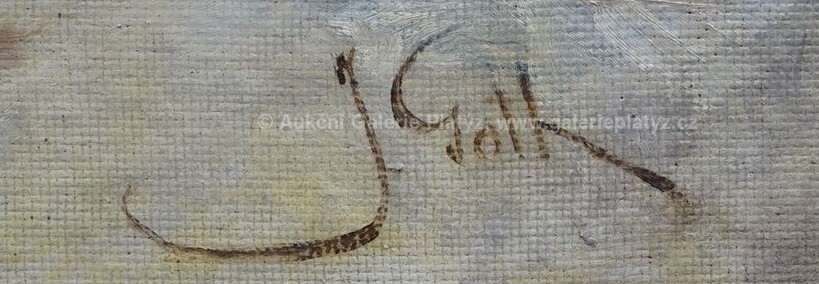
Signature of: jan goth